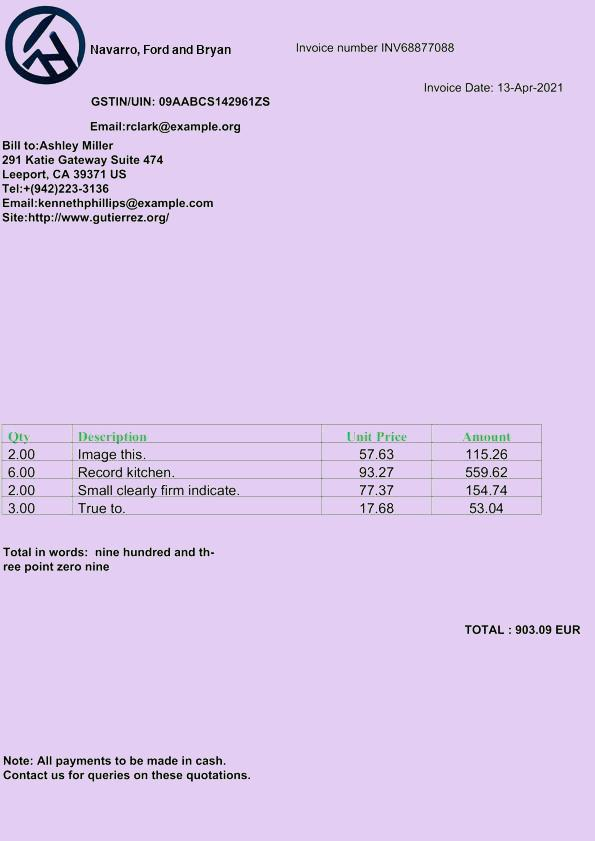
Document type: Invoice